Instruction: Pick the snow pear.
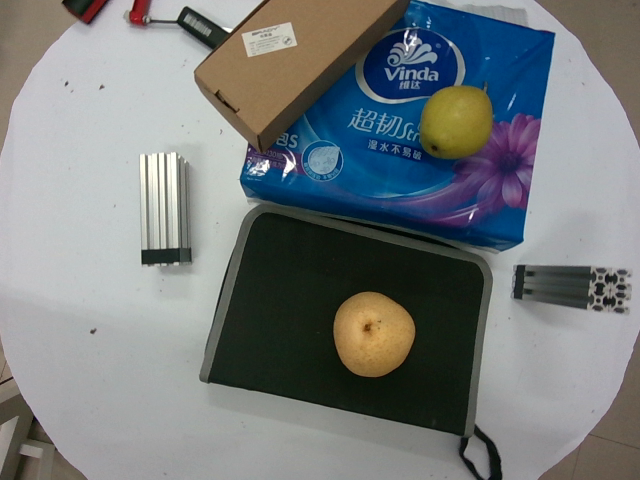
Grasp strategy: vertical